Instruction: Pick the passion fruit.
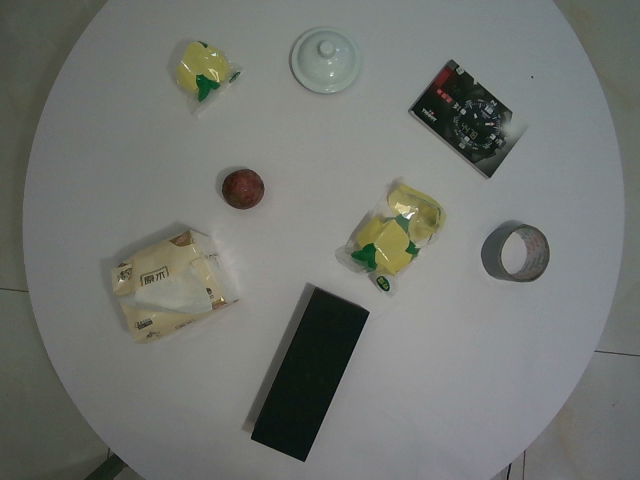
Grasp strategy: vertical